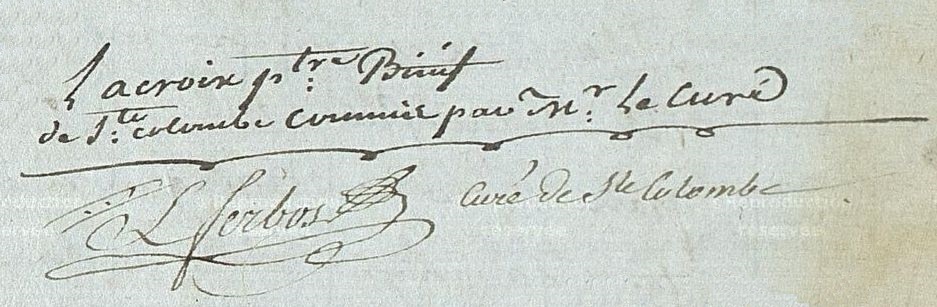
Signature of: noël lacroix